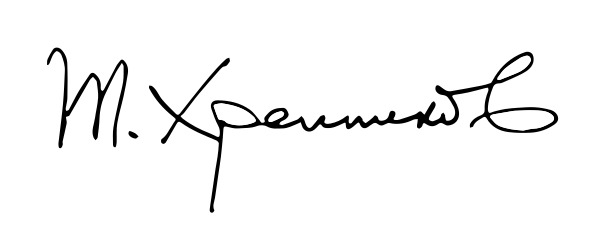
Signature of: tikhon khrennikov